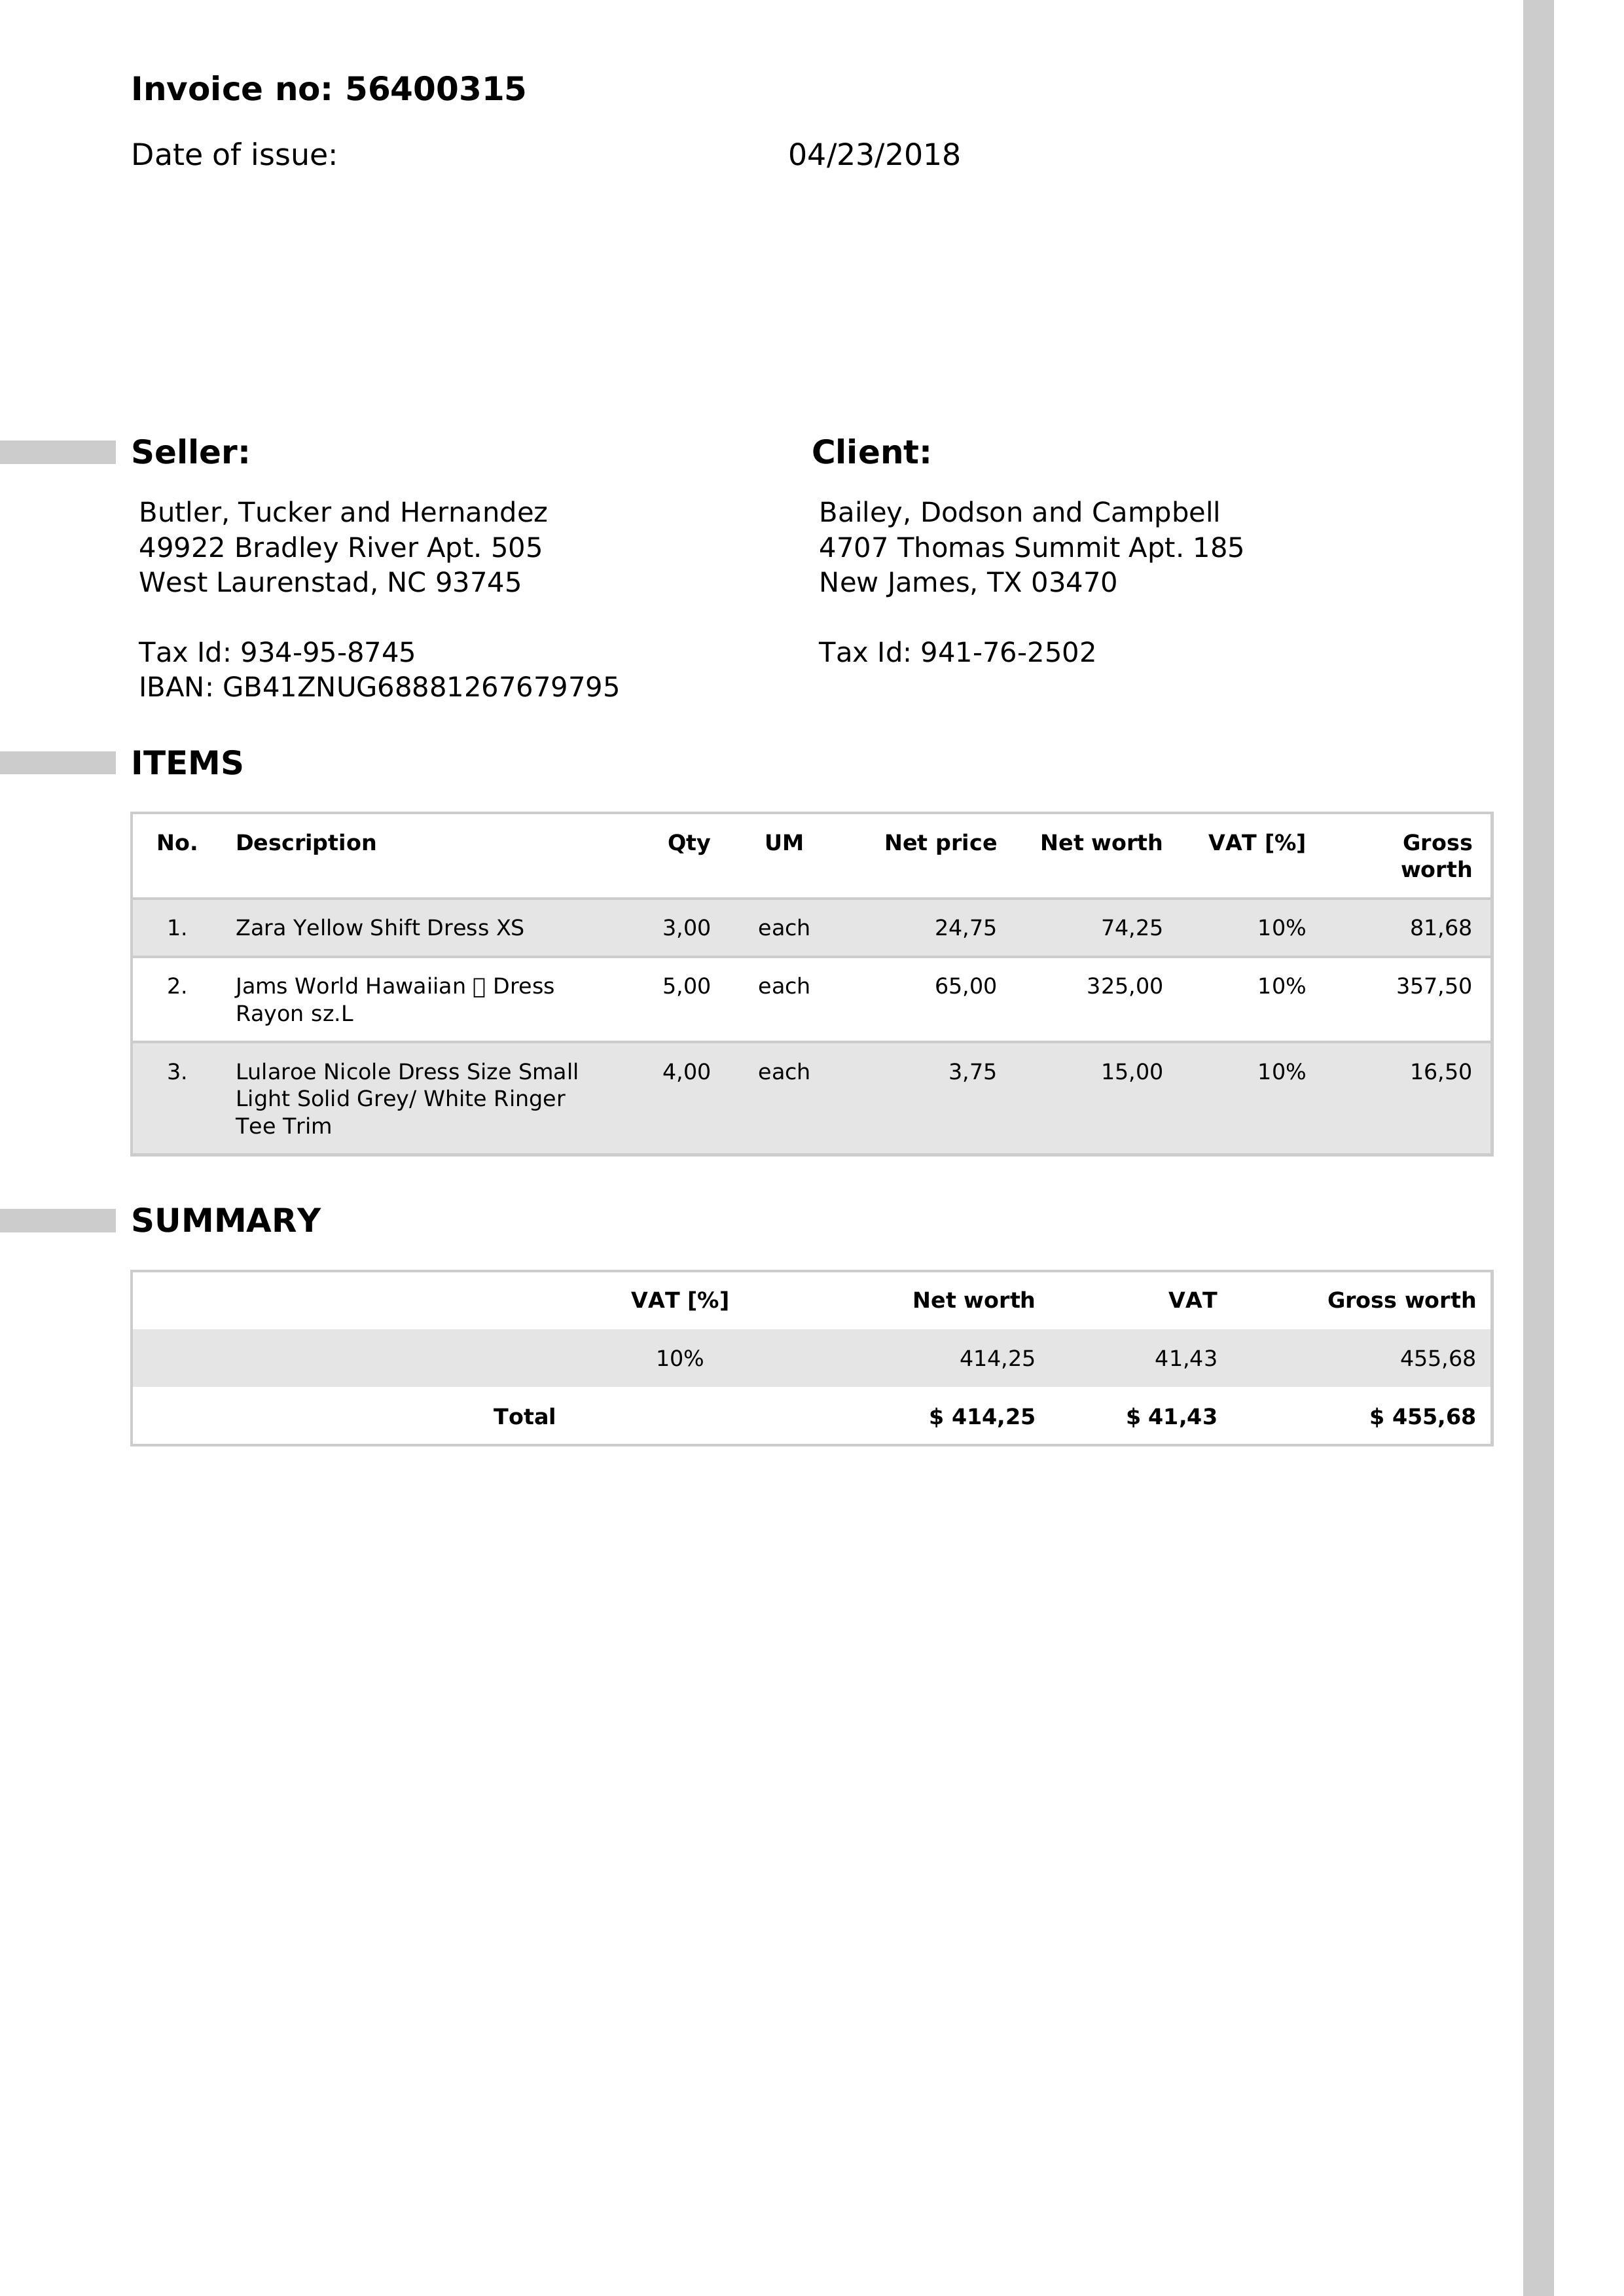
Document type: Invoice